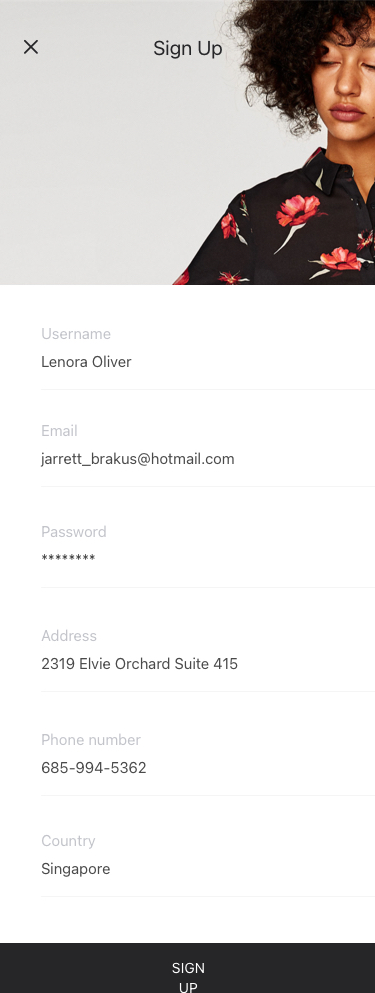
Text in this UI design:
Sign Up
Lenora Oliver
jarrett_brakus@hotmail.com
********
2319 Elvie Orchard Suite 415
685-994-5362
Singapore
Username
Email
Password
Address
Phone number
Country
Sign Up